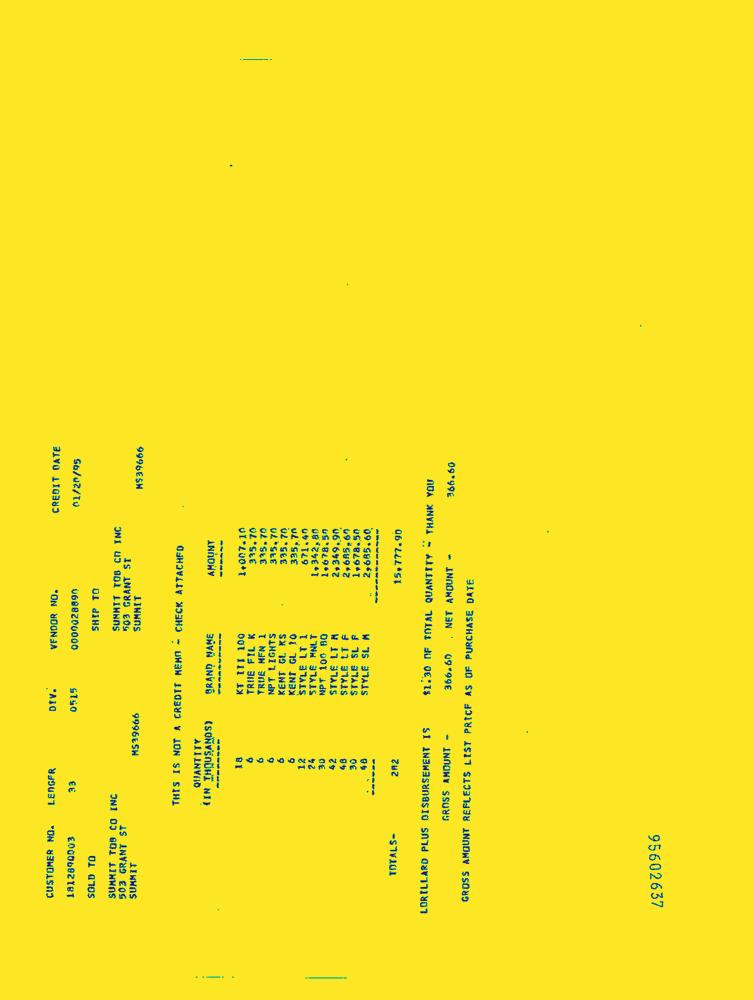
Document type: Invoice-Doc